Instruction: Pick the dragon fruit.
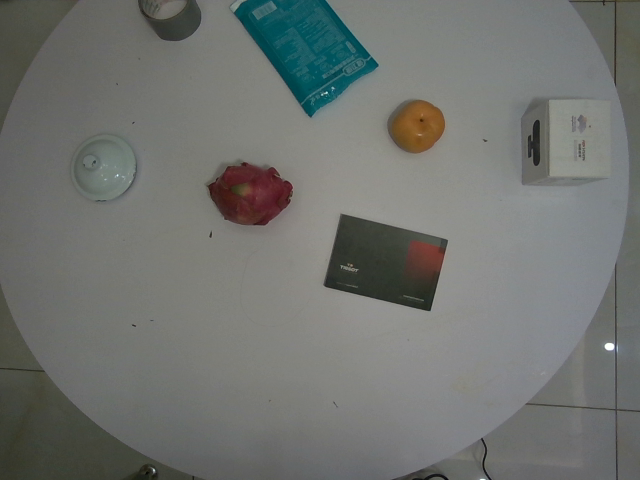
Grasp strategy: vertical